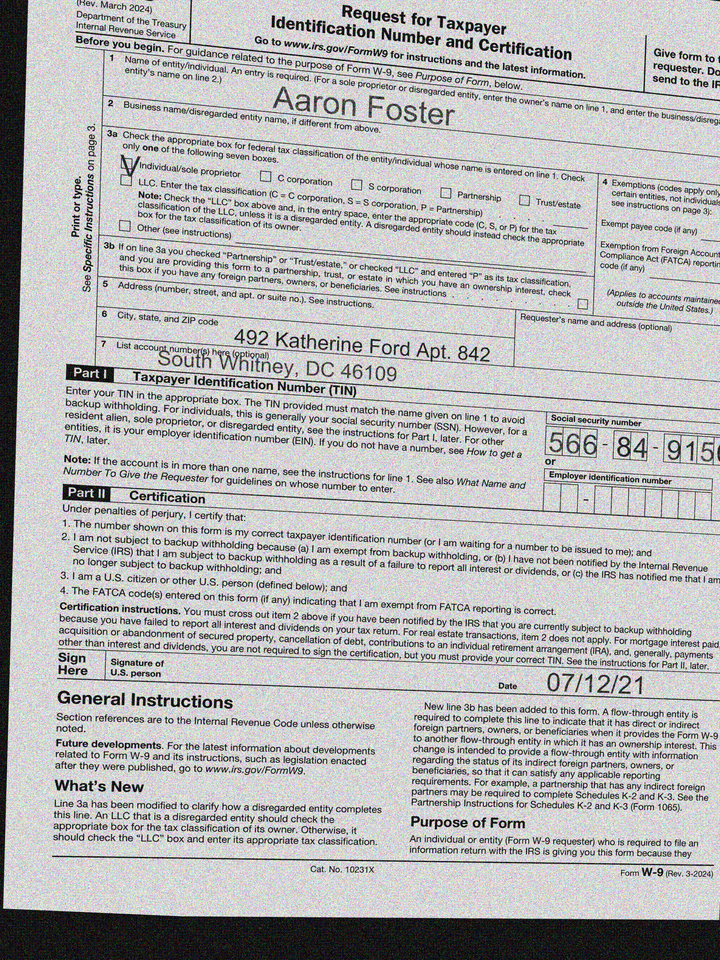
adr1: 492 Katherine Ford Apt. 842
adr2: South Whitney, DC 46109
cbx: yes
ssn: 566849150
enm: Aaron Foster
sdt: 07/12/21